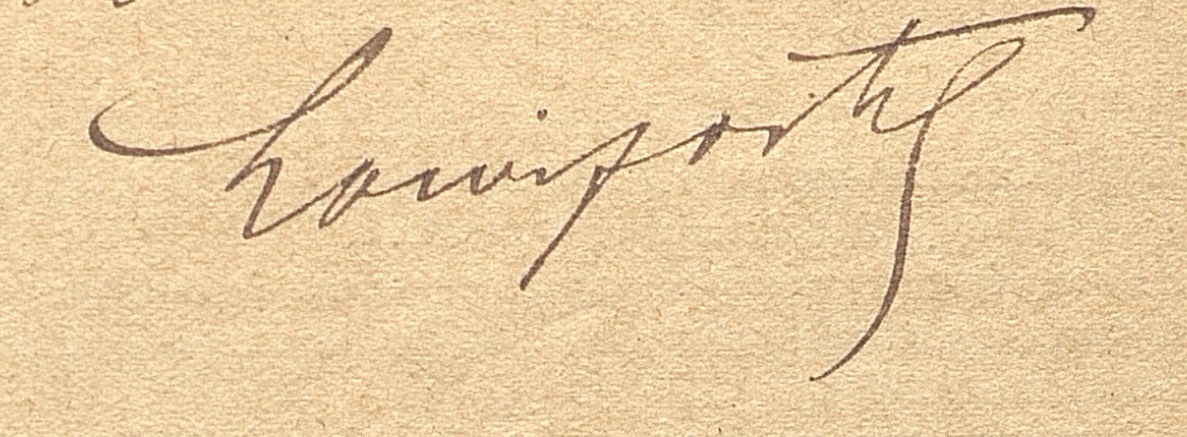
Signature of: louis pastre